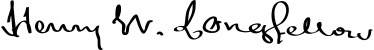
Signature of: henry wadsworth longfellow